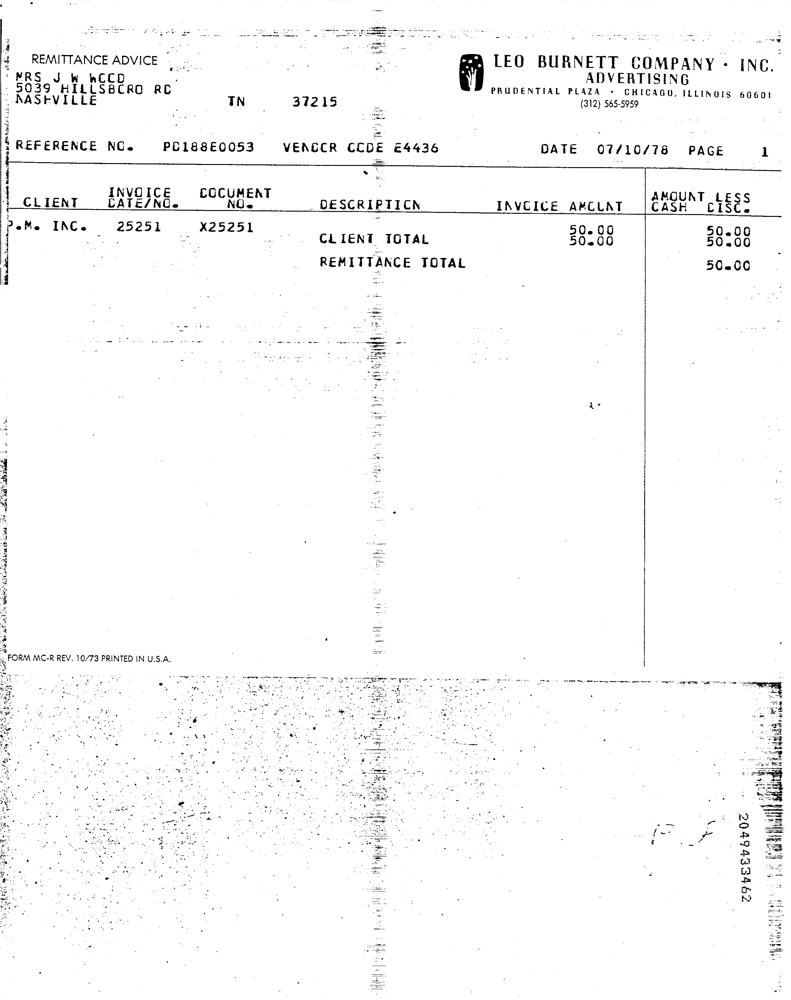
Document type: Invoice